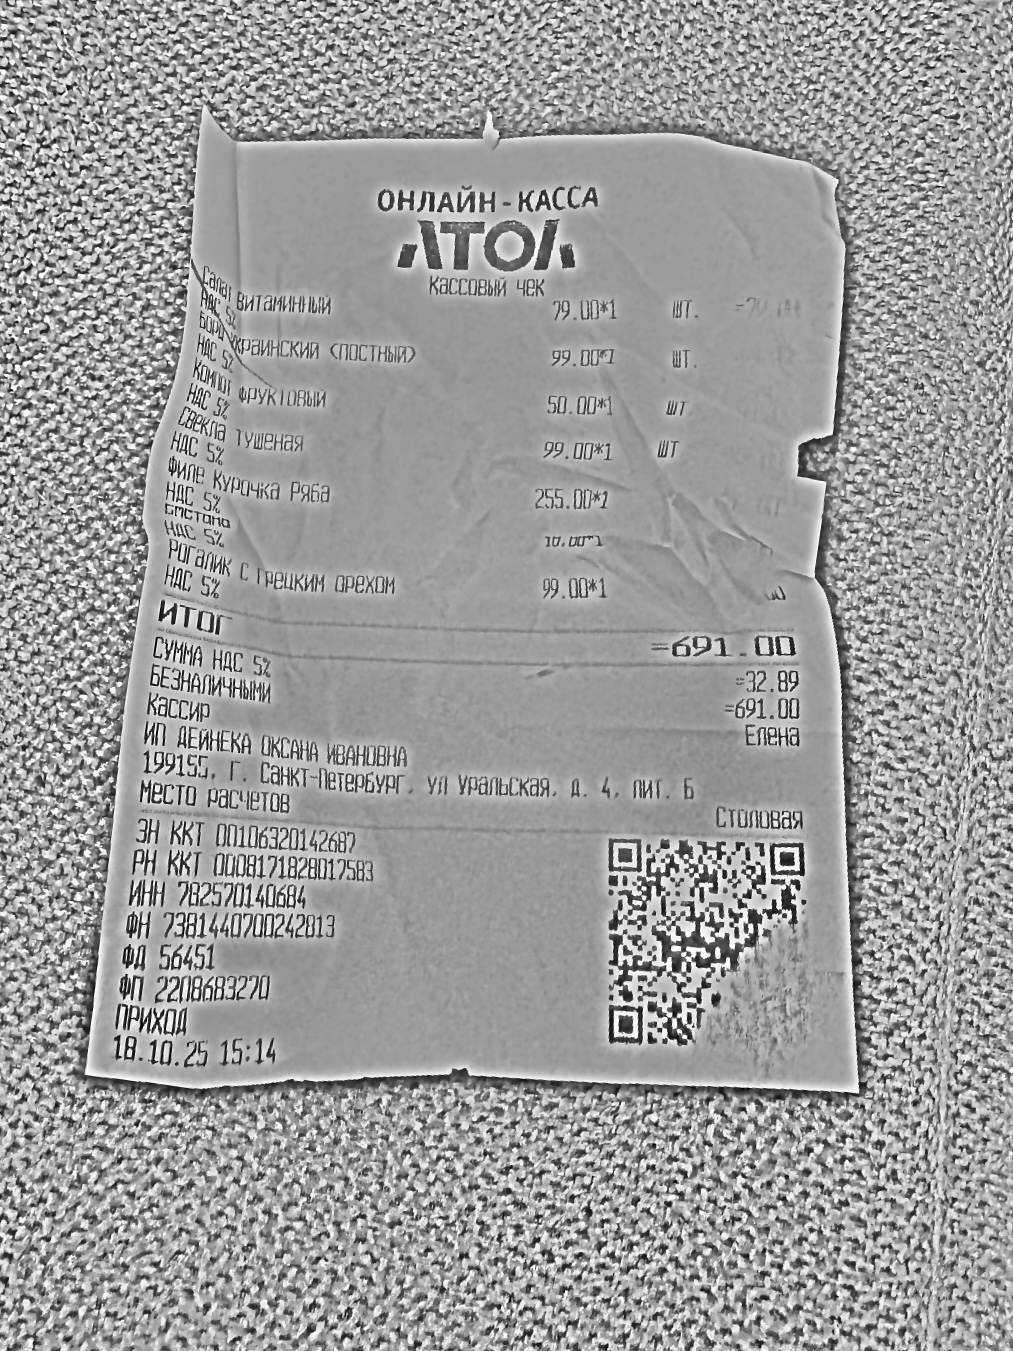
Продавец: ИП ДЕЙНЕКА ОКСАНА ИВАНОВНА
ИНН: 782570140684
Дата: 18.10.25
Товары: Салат Витаминный; Борщ украинский (постный); Компот фруктовый; Свекла тушеная; Филе Курочка Ряба; Сметана; Рогалик с грецким орехом
Количество: 1; 1; 1; 1; 1; 1; 1
Цена: 79.00; 99.00; 50.00; 99.00; 255.00; 10.00; 99.00
Сумма: 79.00; 99.00; 50.00; 99.00; 255.00; 10.00; 99.00
Итого: 691.00